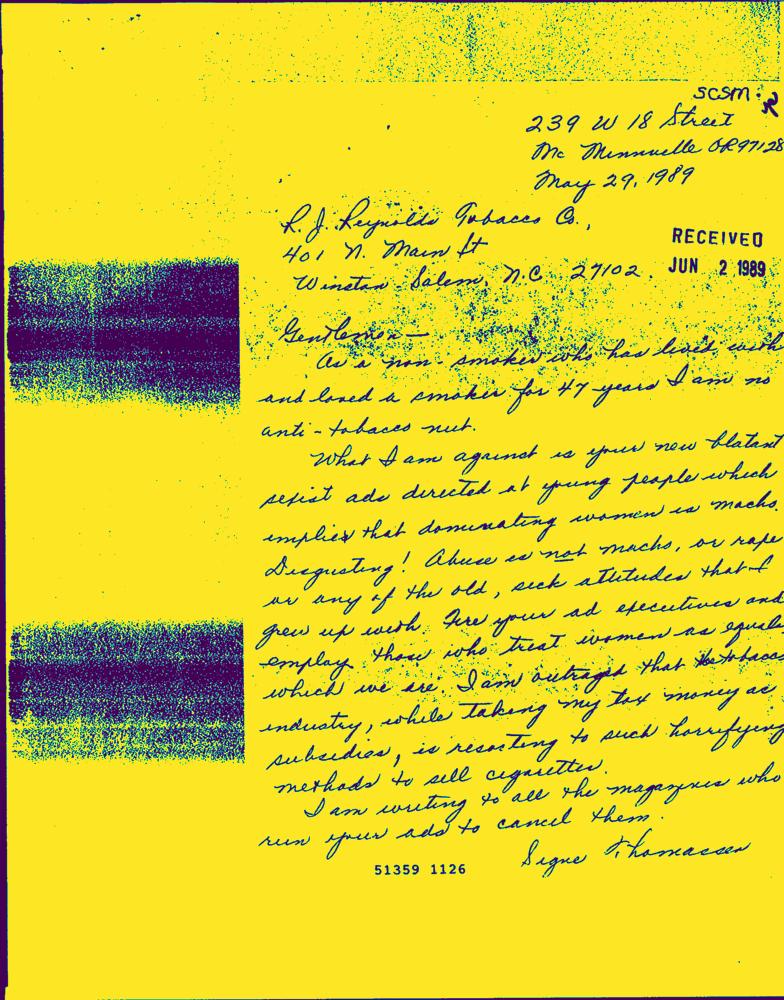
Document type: Hand-Written